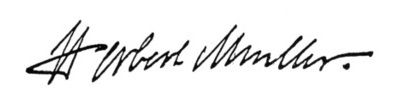
Signature of: herbert mueller